Question: How does the patient history play a role?
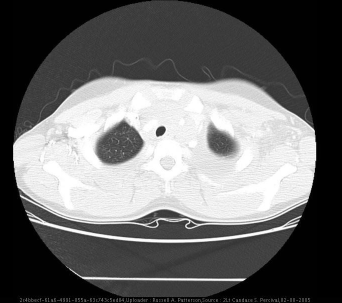
Answer: The patient's history of History (can include gestational age, or age in days, weeks, months):
Previously healthy 13 y/o female with shortness of breath on exertion. is key in understanding the case.